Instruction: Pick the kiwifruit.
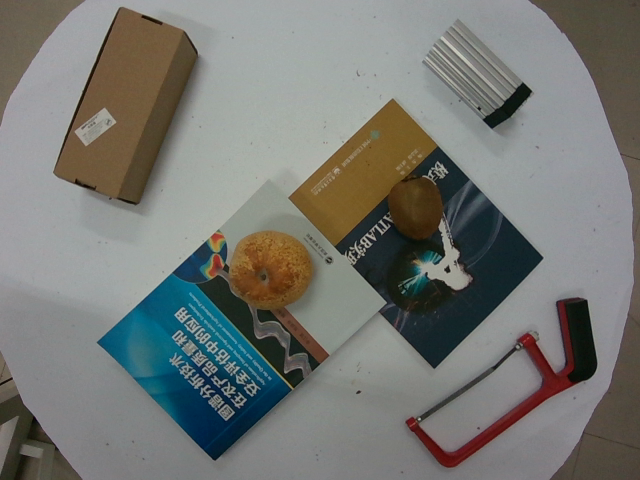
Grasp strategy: vertical